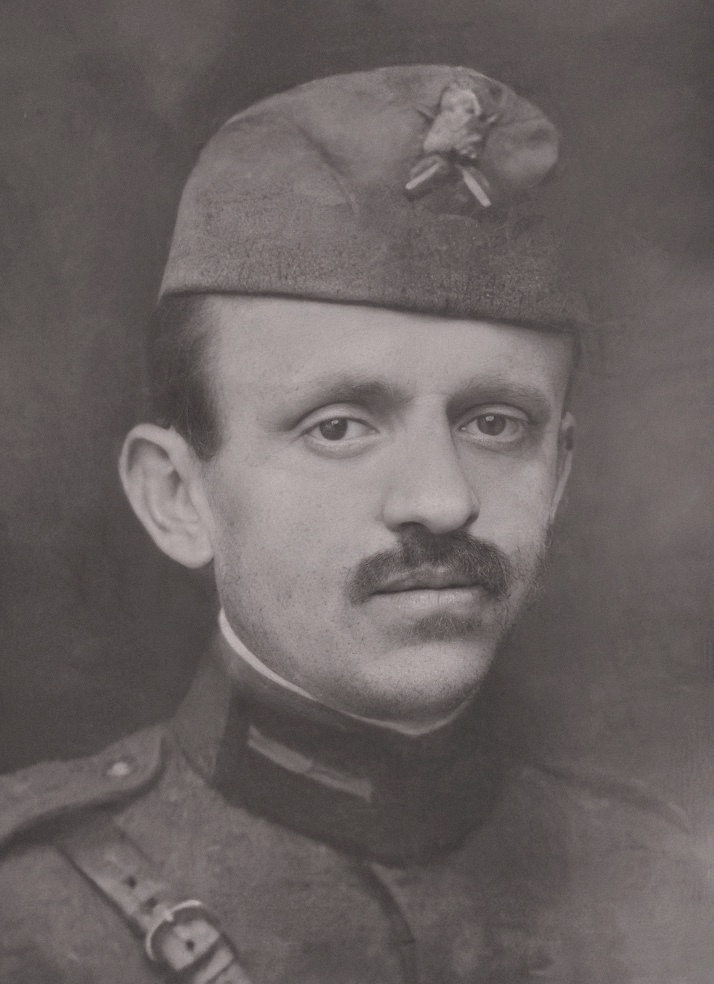
Signature of: ismail haki tatzati